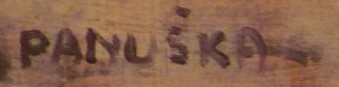
Signature of: jaroslav panuška